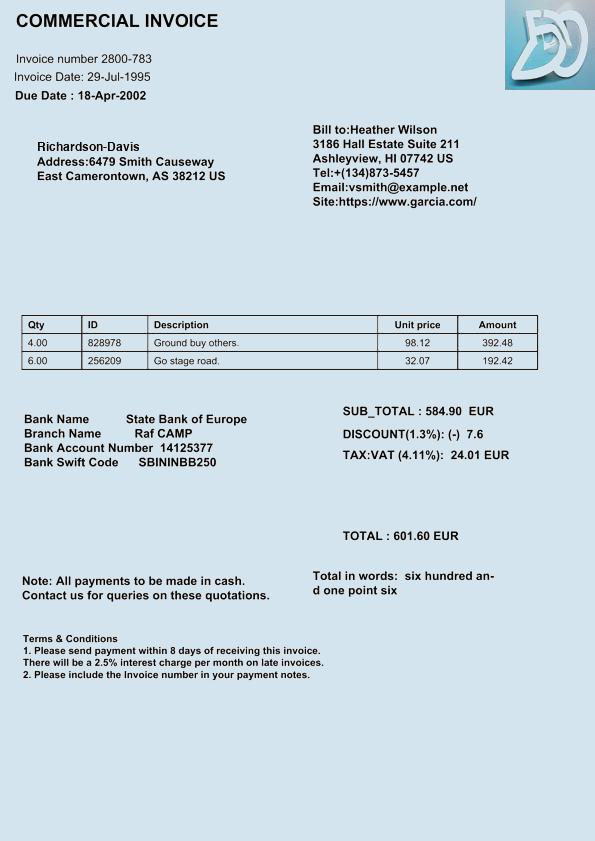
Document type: Invoice